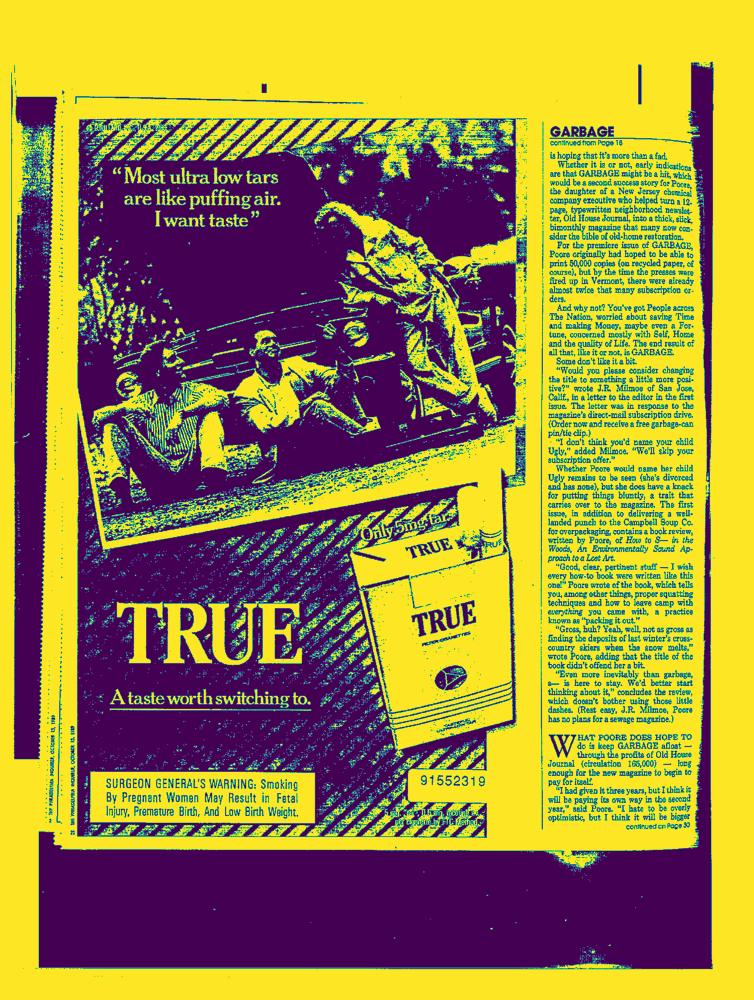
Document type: AD